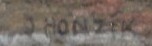
Signature of: jaroslav honzík